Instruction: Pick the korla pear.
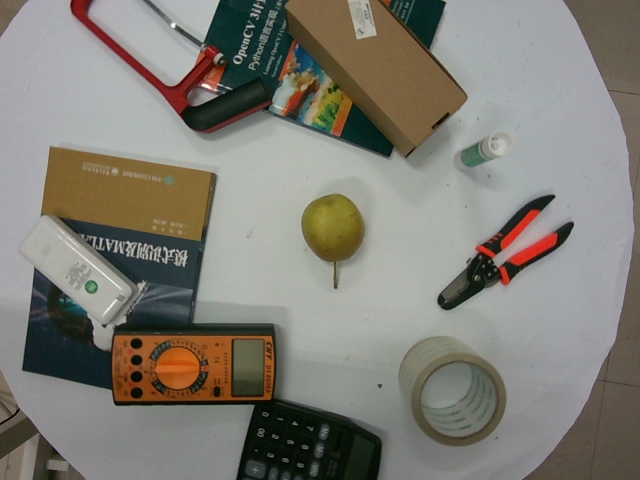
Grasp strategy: vertical